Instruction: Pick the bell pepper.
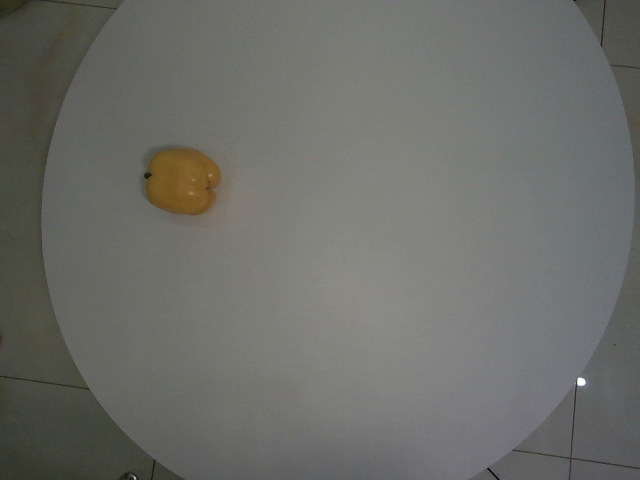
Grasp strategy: vertical